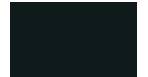
Signature of: paul tang